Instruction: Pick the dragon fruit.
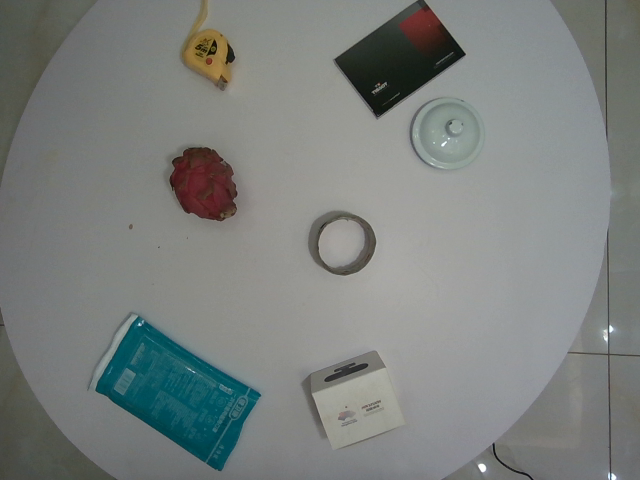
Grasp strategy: vertical